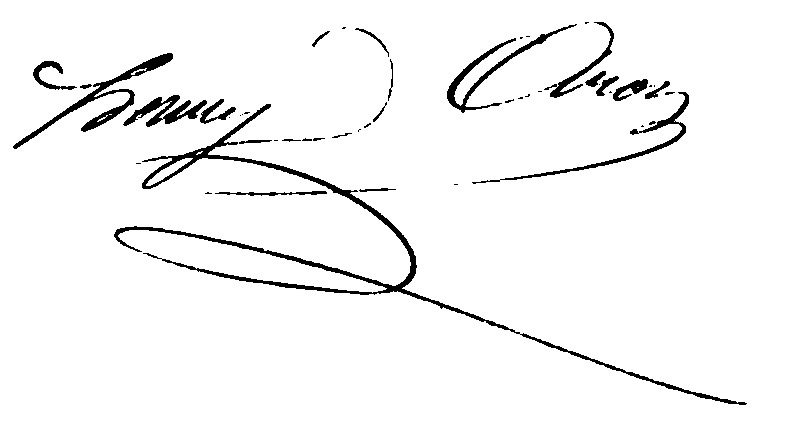
Signature of: henry aron